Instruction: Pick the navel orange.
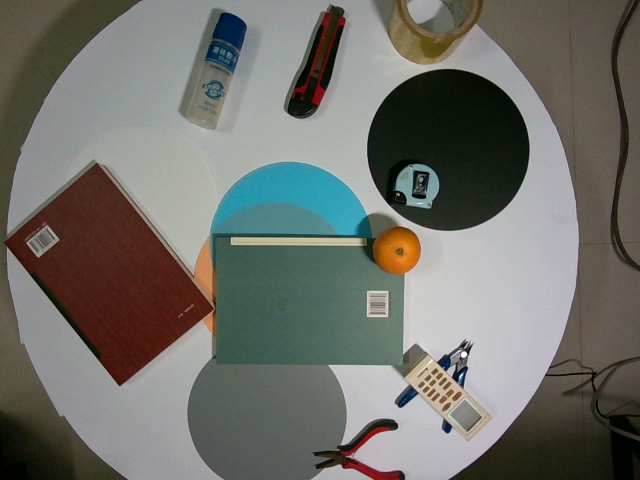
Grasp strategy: vertical